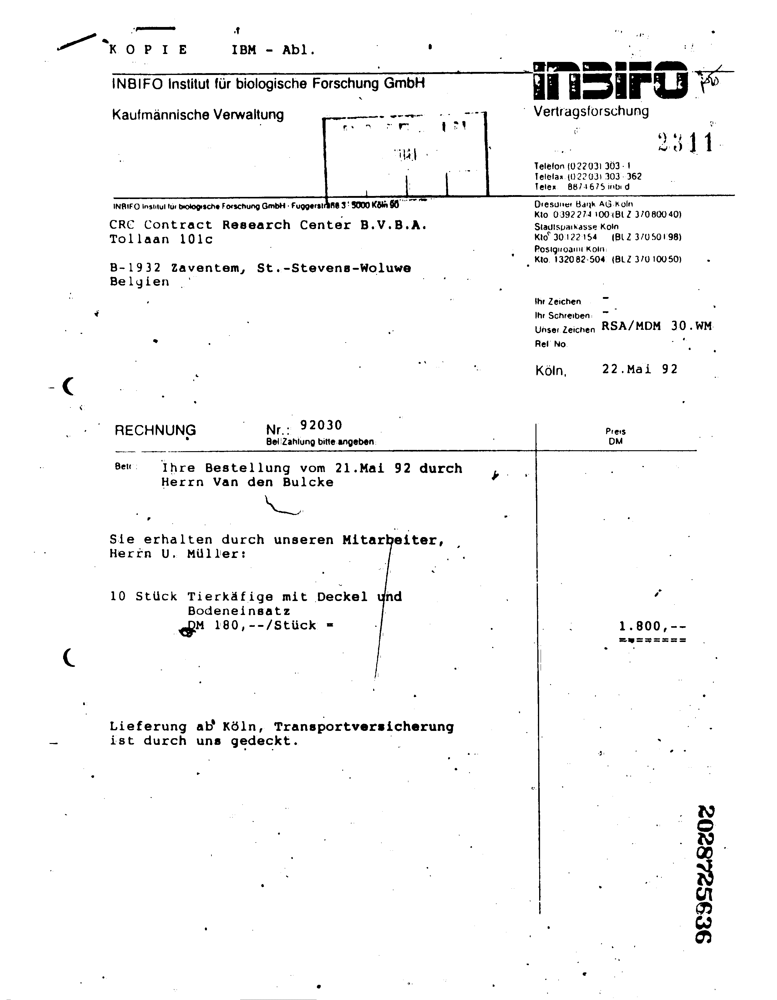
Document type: Invoice